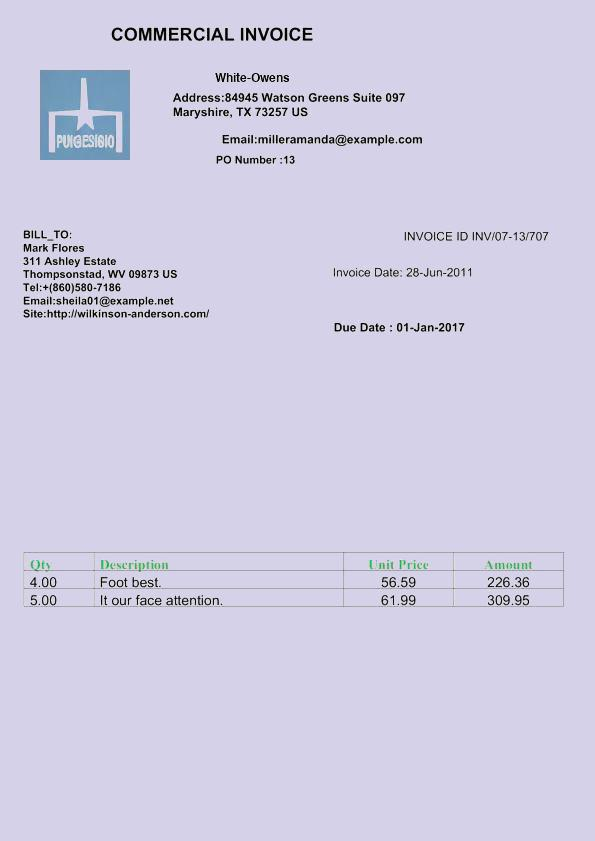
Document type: Invoice